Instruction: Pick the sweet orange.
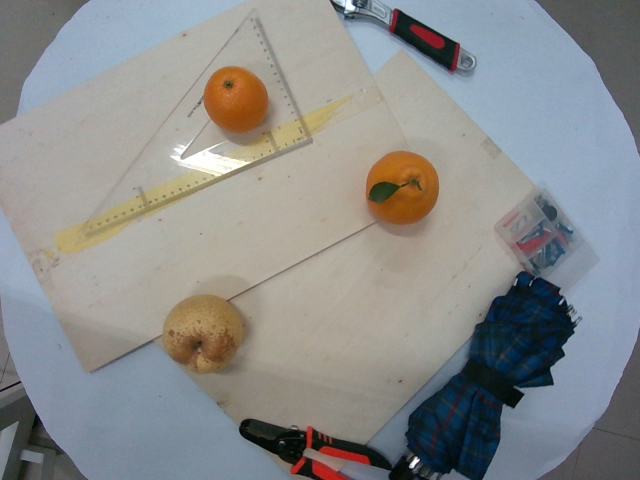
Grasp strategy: vertical